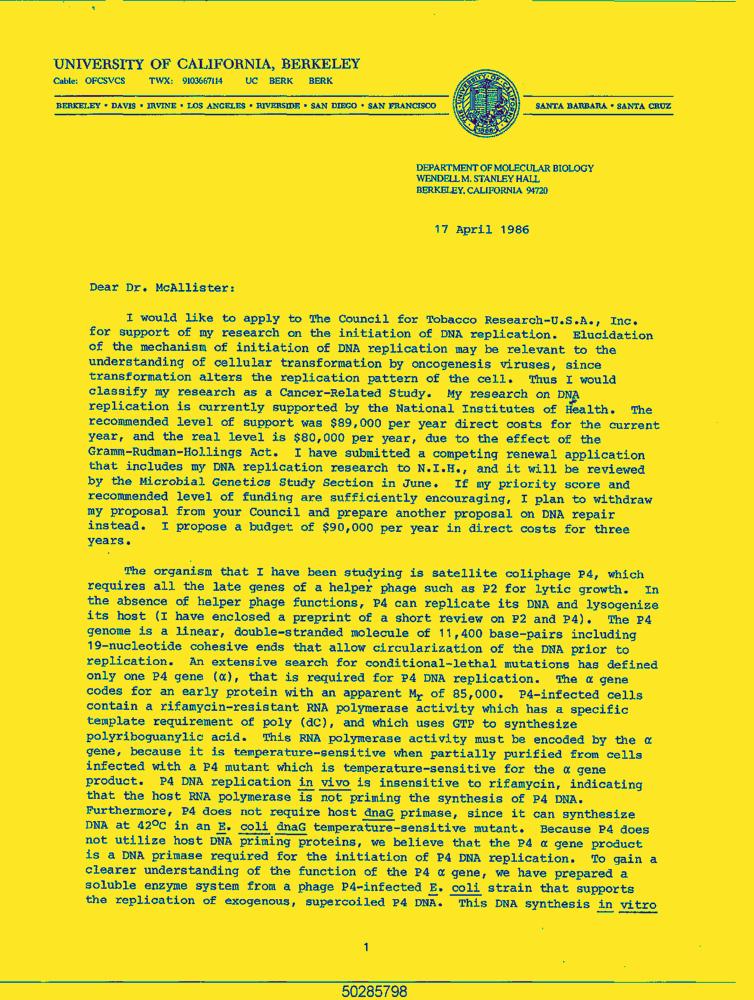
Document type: Letter-Doc